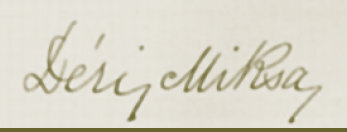
Signature of: miksa déri